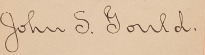
Signature of: john stanton gould